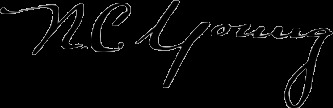
Signature of: newton c young